Please extract the written amount, numerical amount, recipient's name, date on the cheque, and the bank's name from the image.
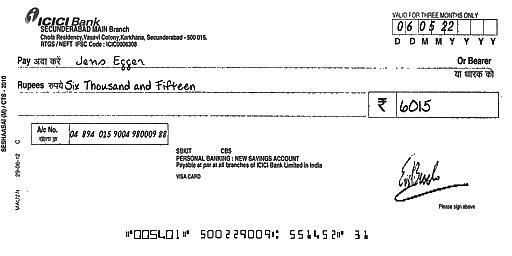
amt_in_words: Six Thousand and Fifteen
amt_in_figures: 6015
payee_name: Jens Egger
bank_name: ICICI Bank
cheque_date: 06/05/22